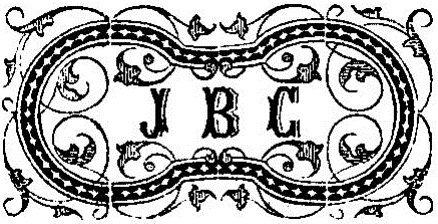
Signature of: jean baptiste corbolin